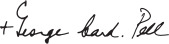
Signature of: george pell